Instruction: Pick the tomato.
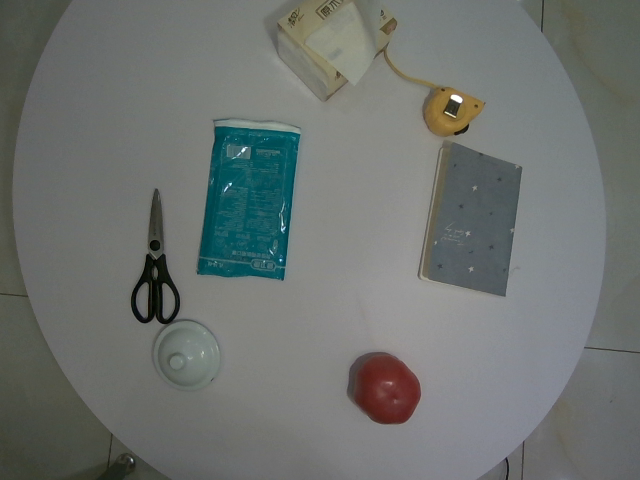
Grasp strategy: vertical